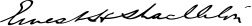
Signature of: ernest shackleton